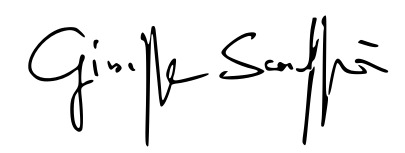
Signature of: giuseppe scaraffia